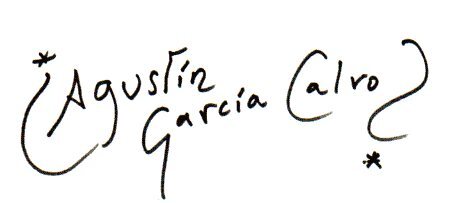
Signature of: agustín garcía calvo